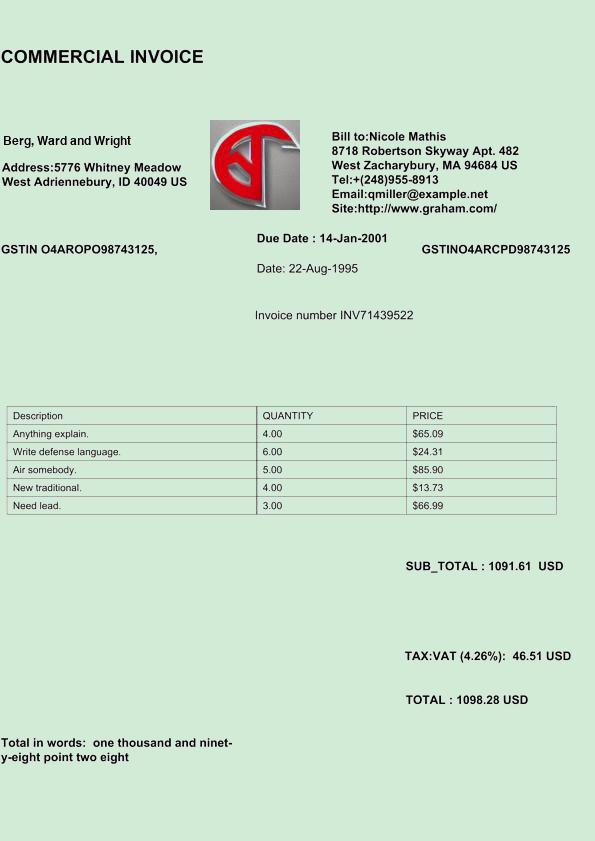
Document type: Invoice